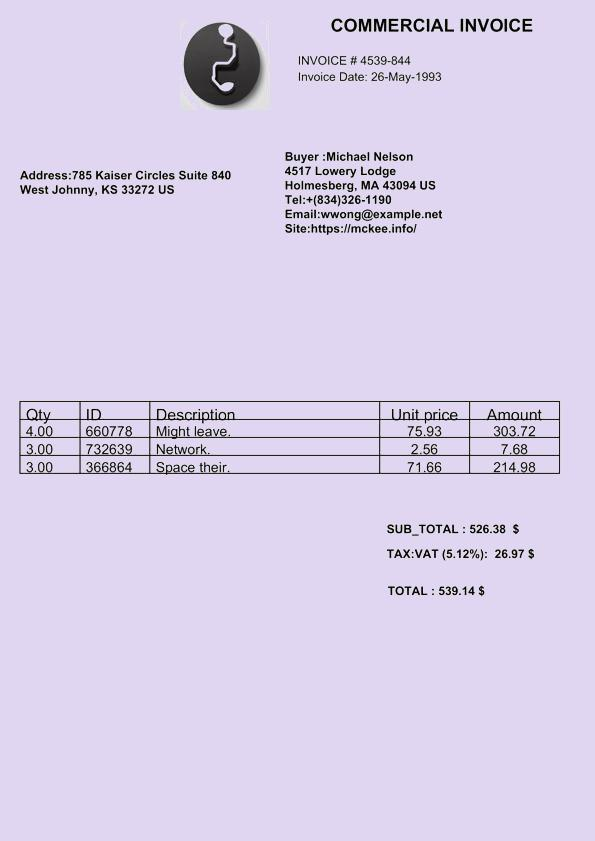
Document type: Invoice